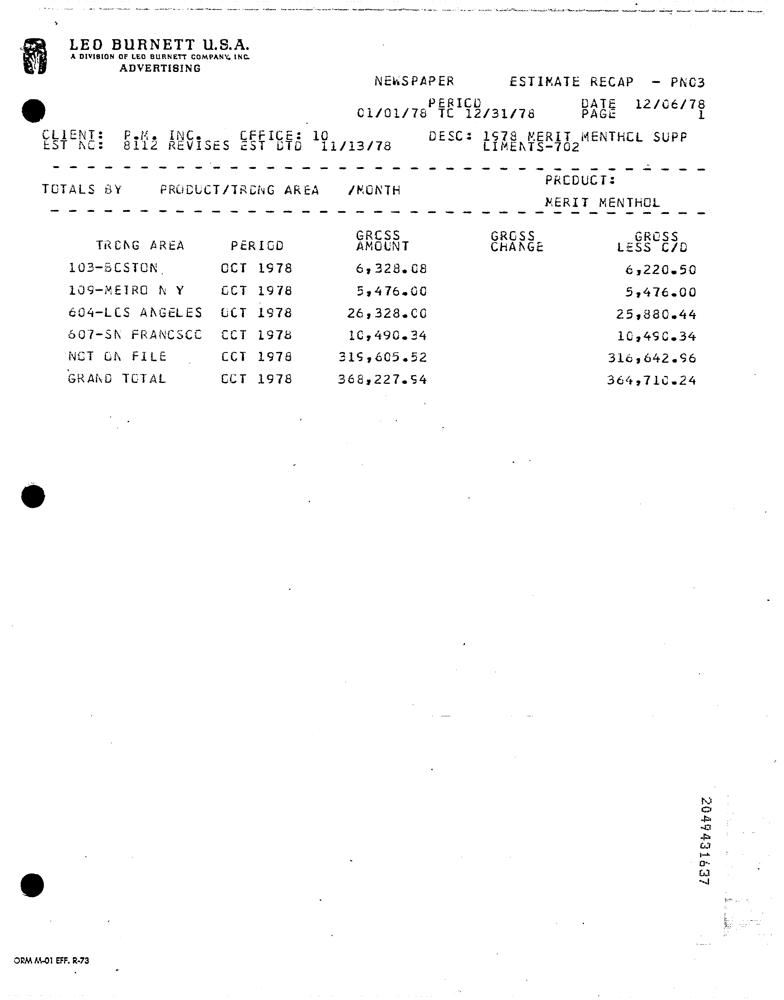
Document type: Invoice